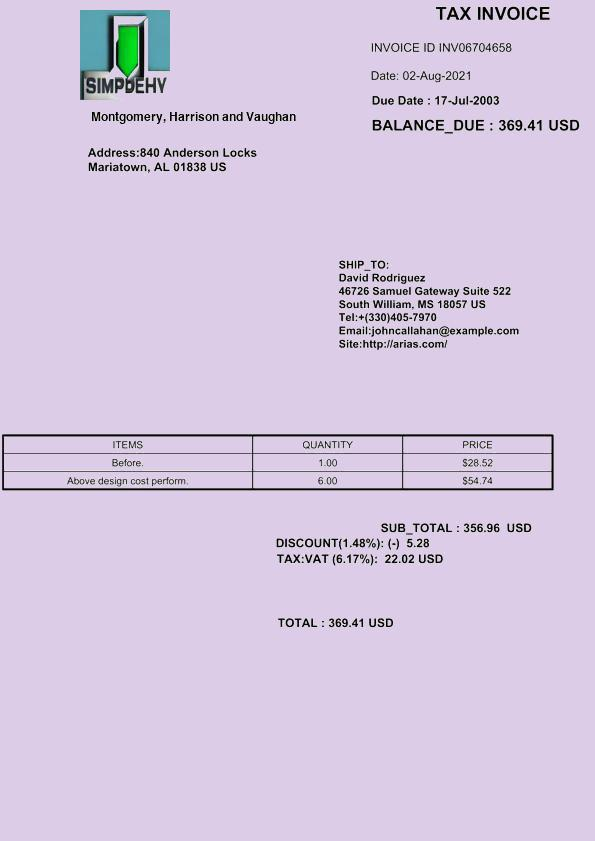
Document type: Invoice